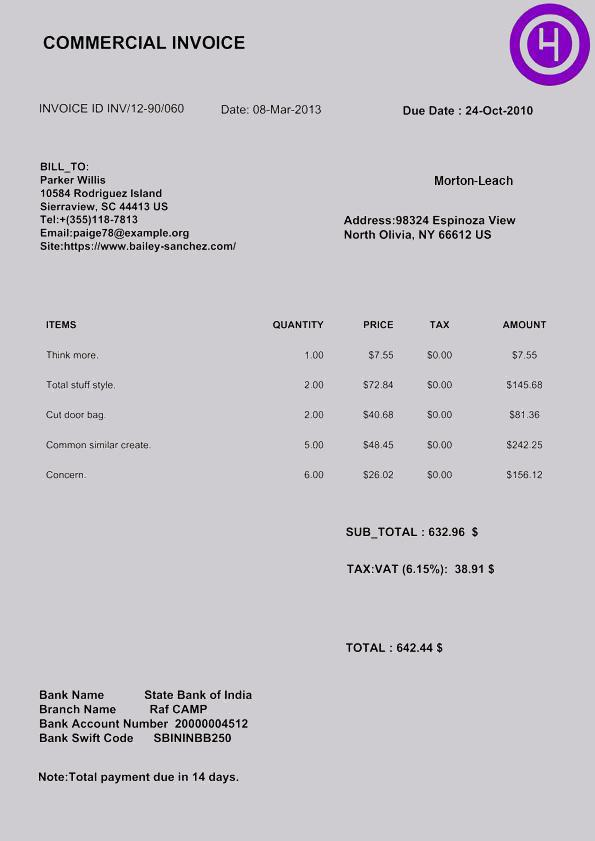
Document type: Invoice